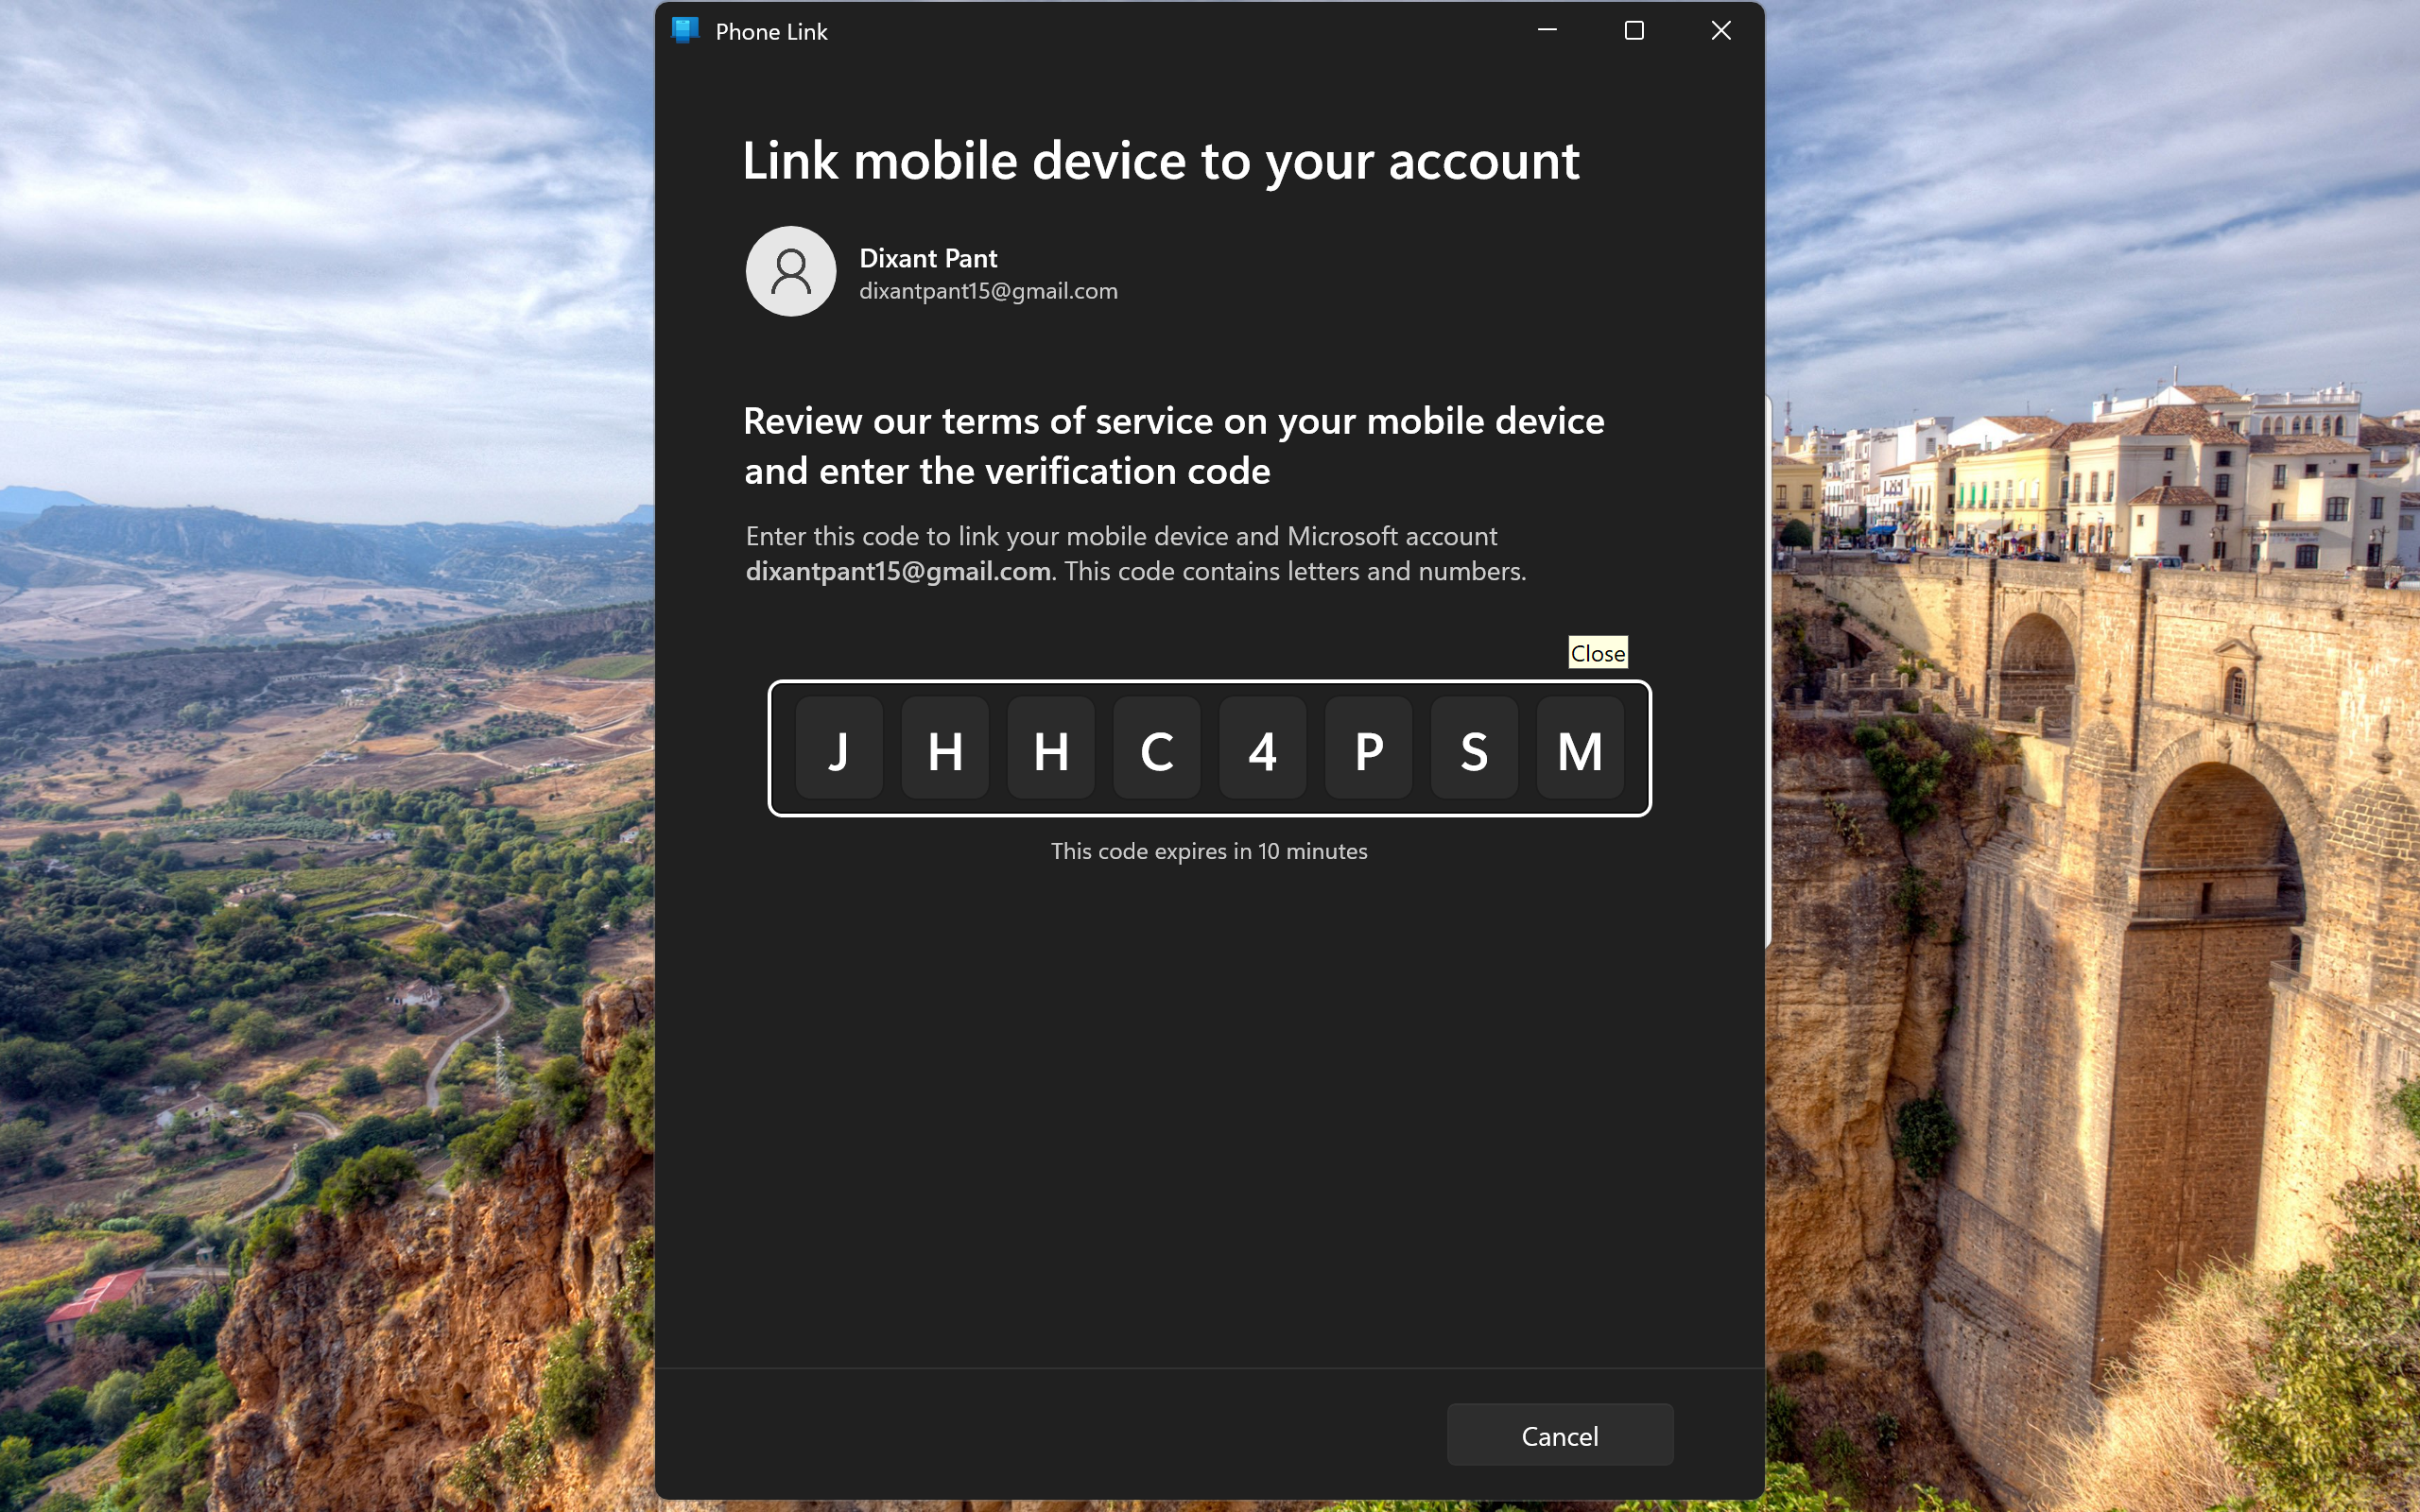
UI elements on screen:
"Desktop - window"
"window"
"value: Close"
"Google Gemini - window"
"System - menu bar - Contains commands to manipulate the window"
"System - menu item"
"title bar - value: Google Gemini"
"Minimise - button - Moves the window out of the way"
"Maximise - button - Makes the window full screen"
"Close - button - Closes the window"
"window"
"Taskbar - pane"
"pane"
"pane"
"Running applications - pane"
"Phone Link - window"
"System - menu bar - Contains commands to manipulate the window"
"System - menu item"
"Phone Link - pane"
"Non Client Input Sink Window - window"
"Non Client Input Sink Window"
"AppWindow Custom Title Bar - pane"
"Minimize - button"
"Maximize - button"
"Close - button"
"pane"
"pane"
"graphic"
"Phone Link - text"
"pane"
"graphic"
"graphic"
"graphic"
"Use your mobile device from your PC - text"
"Make calls, keep up with conversations, view your phone notifications, and more - text"
"graphic"
"Dixant Pant - text"
"dixantpant15@gmail.com - text"
"Switch account - button"
"Switch account - text"
"Choose your device to get started - text"
"Choose your device to get started - grouping"
"Android™ - button"
"Android™ - text"
"iPhone® - button"
"iPhone® - text"
"To experience the full functionality of Phone Link, your Android device must be running Android 8..."
"Privacy Statement - link"
"System - menu bar"
"System - menu item"
"Welcome to NVDA - window"
"title bar - value: Welcome to NVDA"
"Close - button - Closes the window"
"Welcome to NVDA - dialog - Welcome to NVDA!
Most commands for controlling NVDA require you to hol..."
"Welcome to NVDA! - window"
"Welcome to NVDA! - text"
"Most commands for controlling NVDA require you to hold down the NVDA key while pressing other key..."
"Most commands for controlling NVDA require you to hold down the NVDA key while pressing other key..."
"Options - window"
"Options - grouping"
"Keyboard layout: - window"
"Keyboard layout: - text"
"Keyboard layout: - window"
"Keyboard layout: - combo box - value: laptop"
"Keyboard layout: - text - value: laptop"
"Open - button"
"Use CapsLock as an NVDA modifier key - window"
"Use CapsLock as an NVDA modifier key - check box"
"Start NVDA after I sign in - window"
"Start NVDA after I sign in - check box"
"Show this dialog when NVDA starts - window"
"Show this dialog when NVDA starts - check box"
"OK - window"
"OK - button"
"window"